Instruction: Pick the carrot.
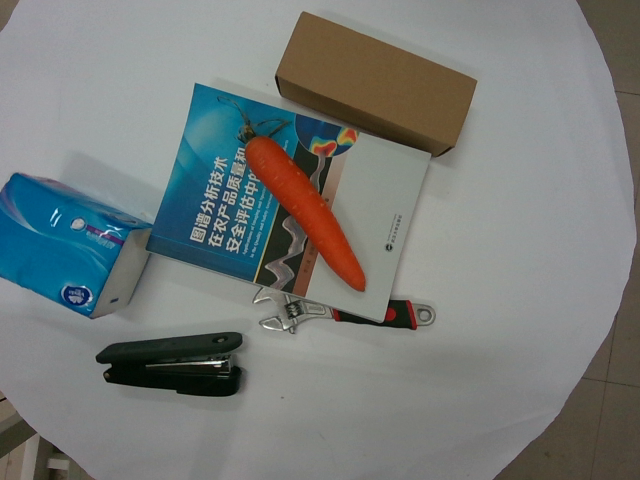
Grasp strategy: vertical